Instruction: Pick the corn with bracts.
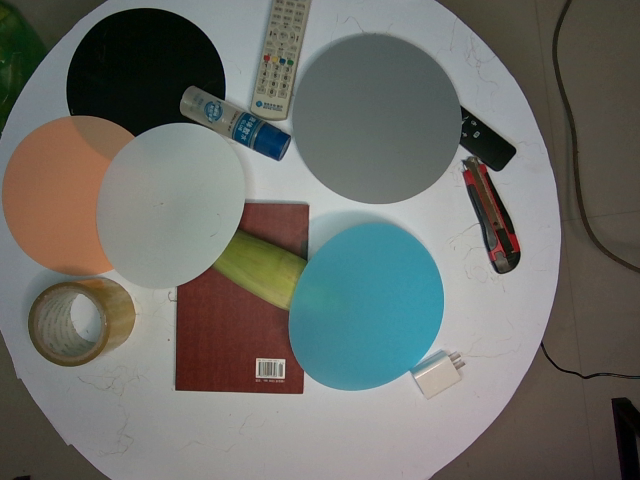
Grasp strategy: vertical